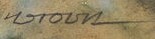
Signature of: františek vrobel